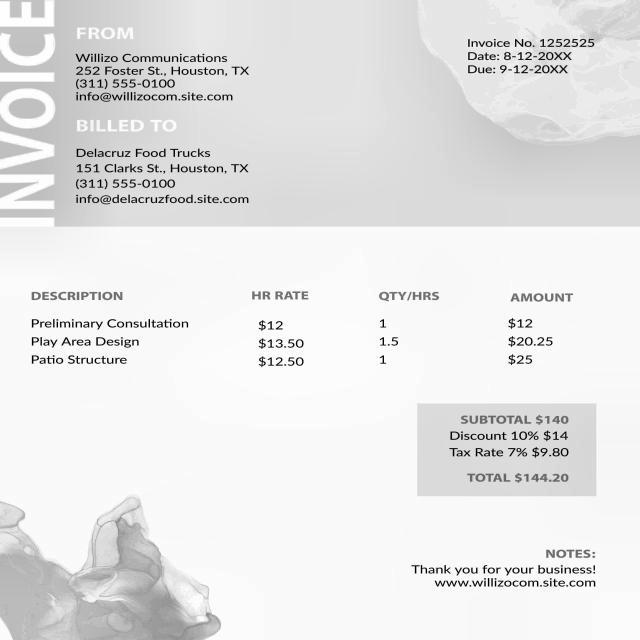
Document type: Invoice